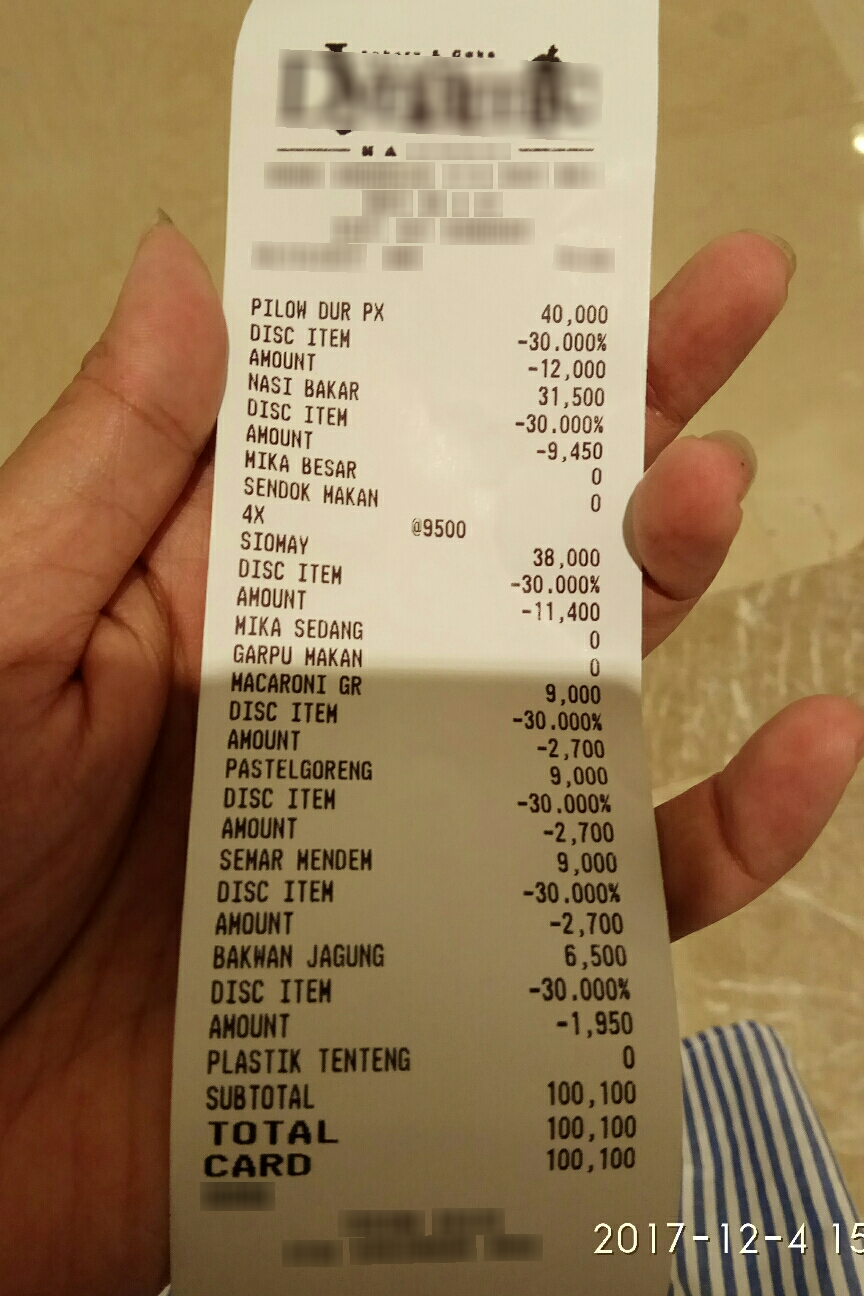
Number of items: 12
Subtotal: 100,100
Total: 100,100
OCR text regions:
text: PILOW
text: DUR
text: PX
text: 40,000
text: DISC
text: ITEM
text: -30.000%
text: AMOUNT
text: -12,000
text: NASI
text: BAKAR
text: 31,500
text: DISC
text: ITEM
text: -30.000%
text: AMOUNT
text: -9,450
text: MIKA
text: BESAR
text: 0
text: SENDOK
text: MAKAN
text: 0
text: SIOMAY
text: 4X
text: @9500
text: 38,000
text: DISC
text: ITEM
text: -30.000%
text: AMOUNT
text: -11,400
text: MIKA
text: SEDANG
text: 0
text: GARPU
text: MAKAN
text: 0
text: MACARONI
text: GR
text: 9,000
text: DISC
text: ITEM
text: -30.000%
text: AMOUNT
text: -2,700
text: PASTELGORENG
text: 9,000
text: DISC
text: ITEM
text: -30.000%
text: AMOUNT
text: -2,700
text: SEMAR
text: MENDEM
text: 9,000
text: DISC
text: ITEM
text: -30.000%
text: AMOUNT
text: -2,700
text: BAKWAN
text: JAGUNG
text: 6,500
text: DISC
text: ITEM
text: -30.000%
text: AMOUNT
text: -1,950
text: PLASTIK
text: TENTENG
text: 0
text: TOTAL
text: 100,100
text: CARD
text: 100,100
text: SUBTOTAL
text: 100,100